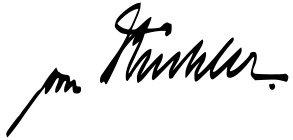
Signature of: georg von küchler